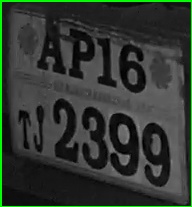
License plate number: AP 16TJ 2399